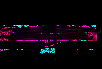
Signature of: rosalba gil